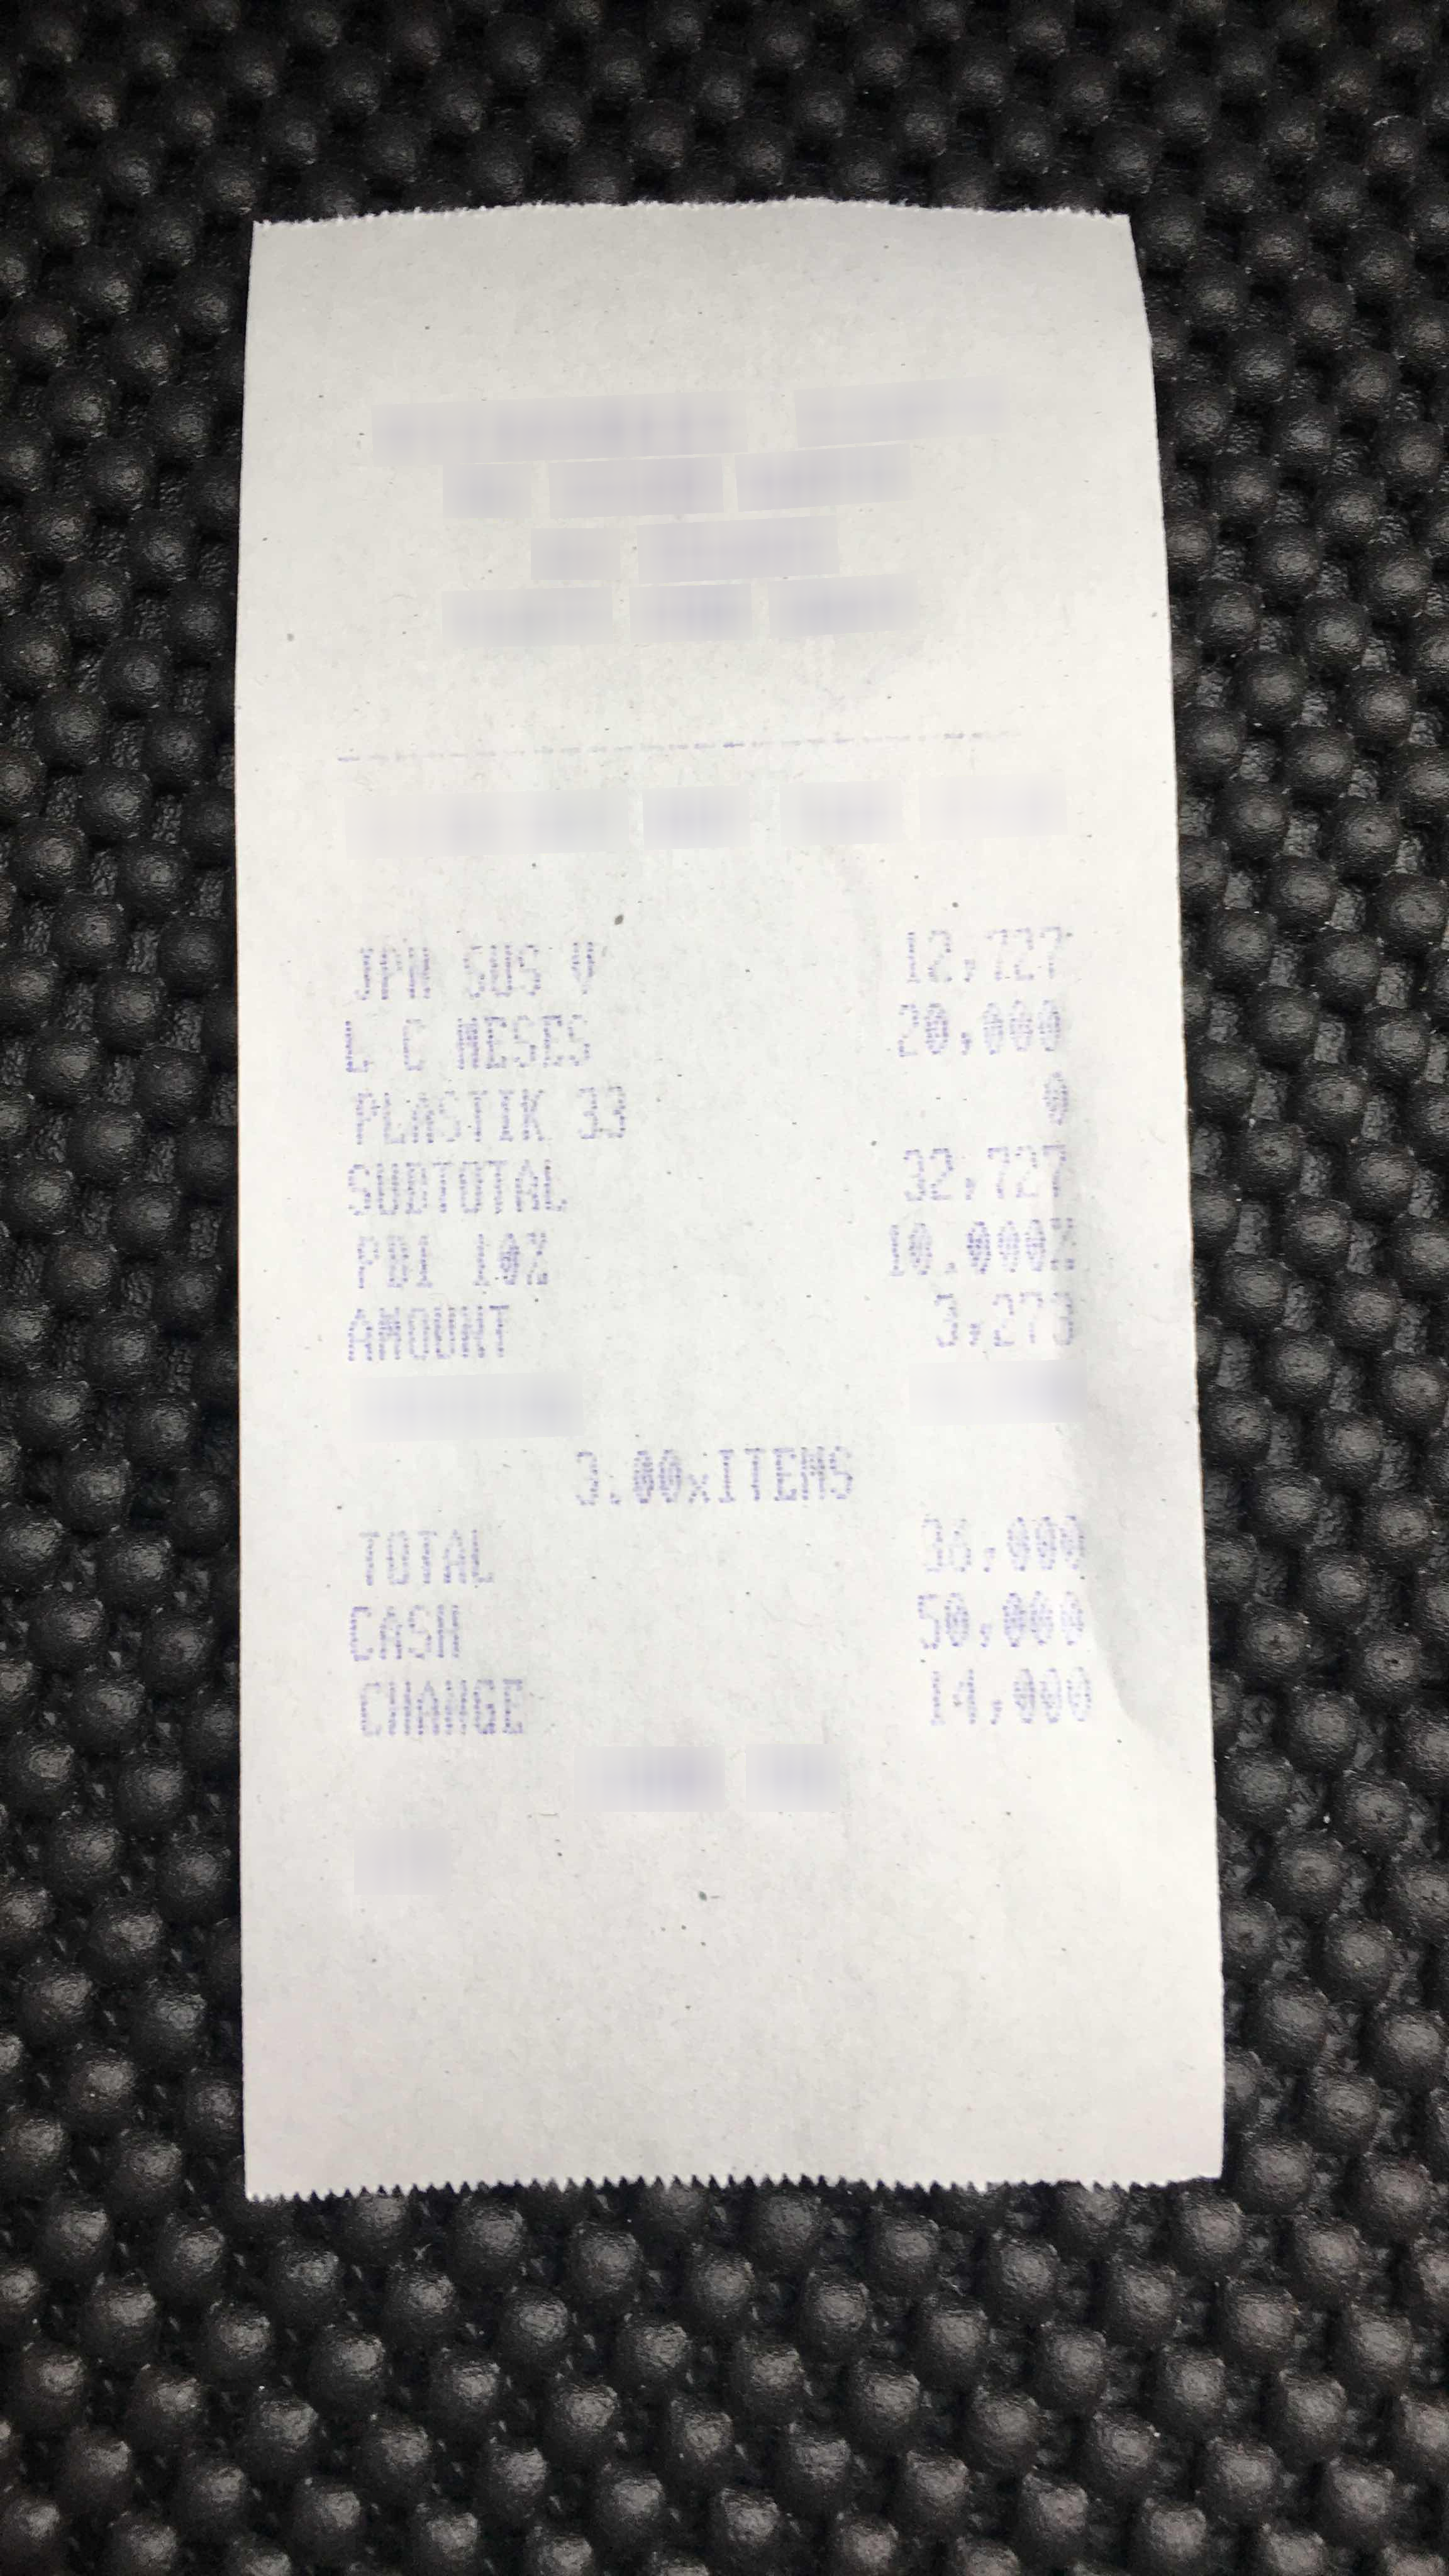
Number of items: 3
Subtotal: 32,727
Tax: 3,273
Total: 36,000
OCR text regions:
text: JPR
text: SUS
text: U
text: 12,727
text: L
text: C
text: MESES
text: 20,000
text: PLASTIK
text: 33
text: 0
text: SUDTOTAL
text: 32,727
text: PB1
text: 10%
text: 10.000%
text: AMOUNT
text: 3,273
text: TOTAL
text: 36,000
text: 3.00xITEMS
text: CASH
text: 50,000
text: CHANGE
text: 14,000